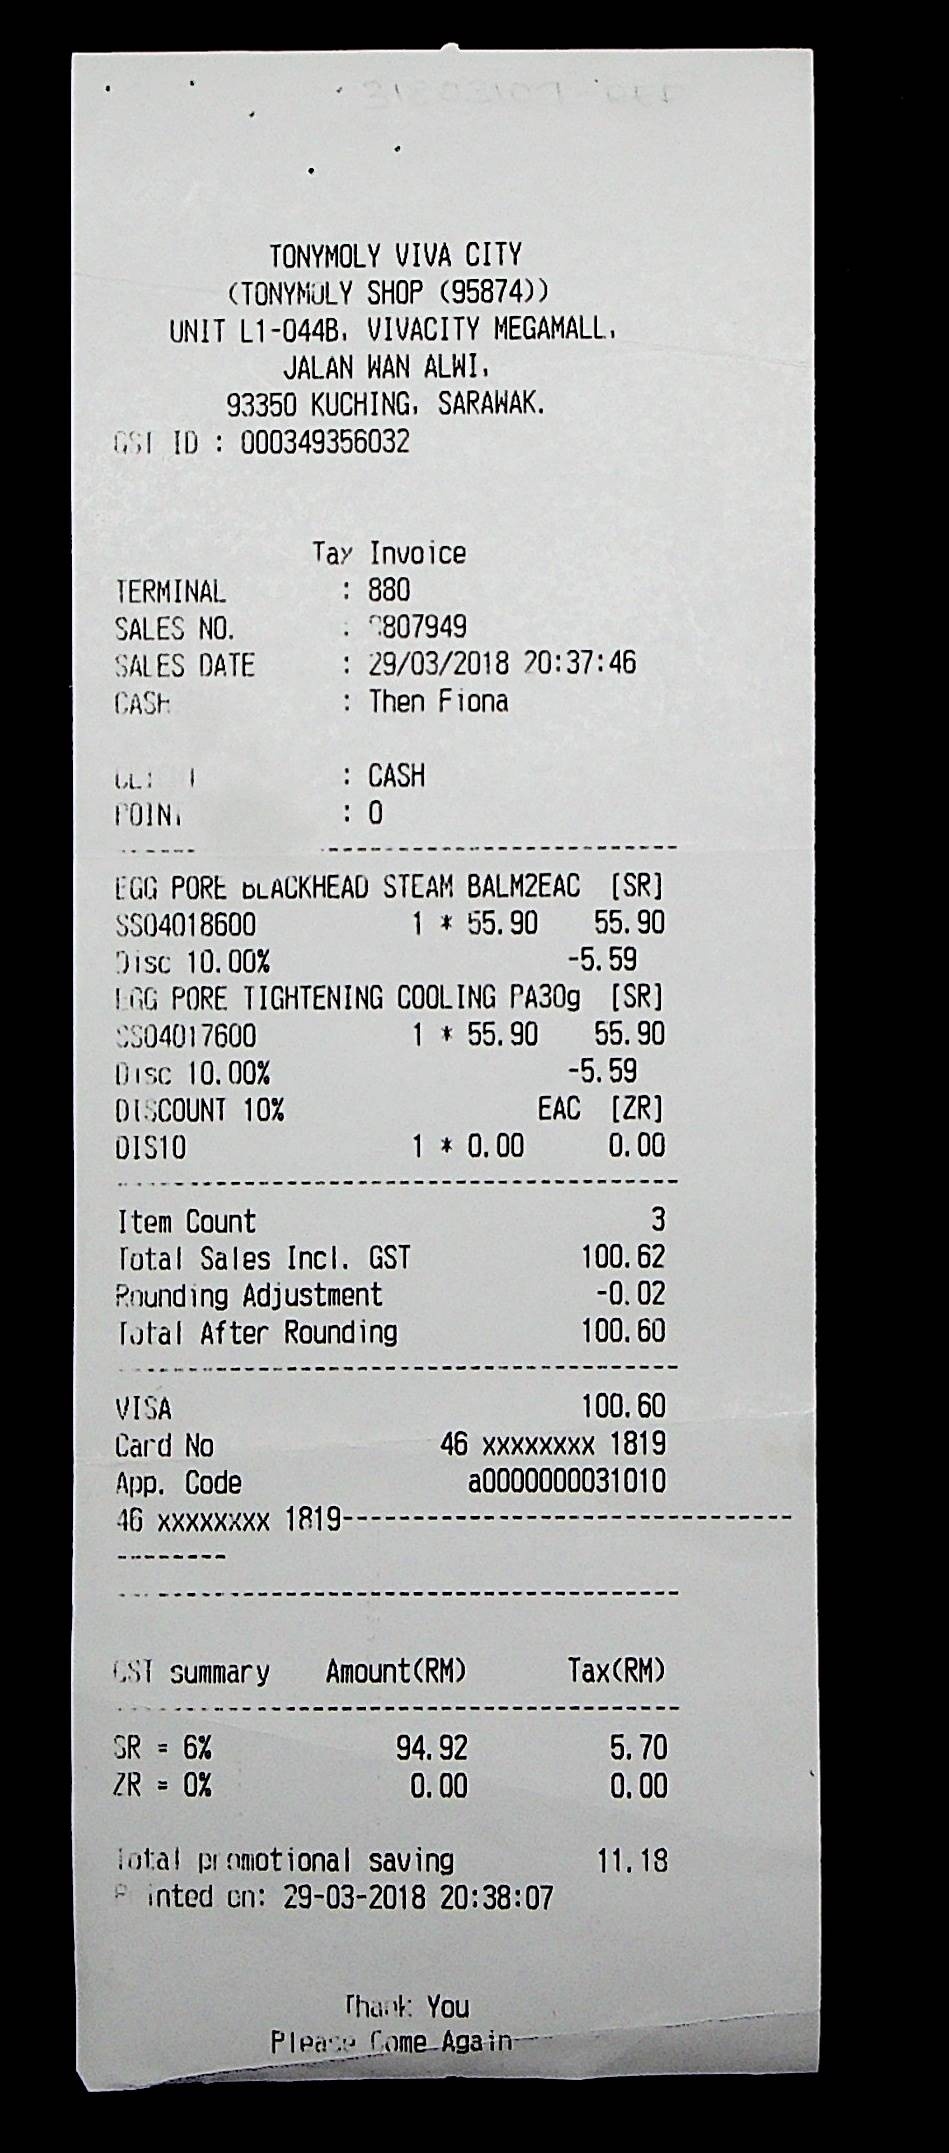
TONYMOLY VIVA CITY
(TONYMOLY SHOP (95874))
UNIT L1-044B, VIVACITY MEGAMALL,
JALAN WAN ALWI,
93350 KUCHING, SARAWAK.
GST ID : 000349356032
TAX INVOICE
TERMINAL
: 880
SALES NO.
: 8807949
SALES DATE
: 29/03/2018 20:37:46
CASH
: THEN FIONA
: CASH
POINT
: 0
EGG PORE BLACKHEAD STEAM BALM2EAC
[SR]
SS04018600
1 * 55.90
55.90
DISC 10.00%
-5.59
EGG PORE TIGHTENING COOLING PA30G
SS04017600
1 * 55.90
55.90
DISC 10.00%
-5.59
DISCOUNT 10%
EAC
[ZR]
DIS10
1 * 0.00
0.00
ITEM COUNT
3
TOTAL SALES INCL. GST
100.62
ROUNDING ADJUSTMENT
-0.02
TOTAL AFTER ROUNDING
100.60
VISA
100.60
CARD NO
46 XXXXXXXX 1819
APP. CODE
A0000000031010
46 XXXXXXXX 1819
GST SUMMARY
AMOUNT(RM)
TAX(RM)
SR = 6%
94.92
5.70
ZR = 0%
0.00
0.00
TOTAL PROMOTIONAL SAVING
11.18
PRINTED ON: 29-03-2018 20:38:07
THANK YOU
PLEASE COME AGAIN
[SR]